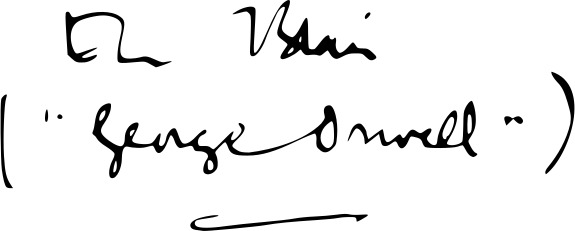
Signature of: george orwell